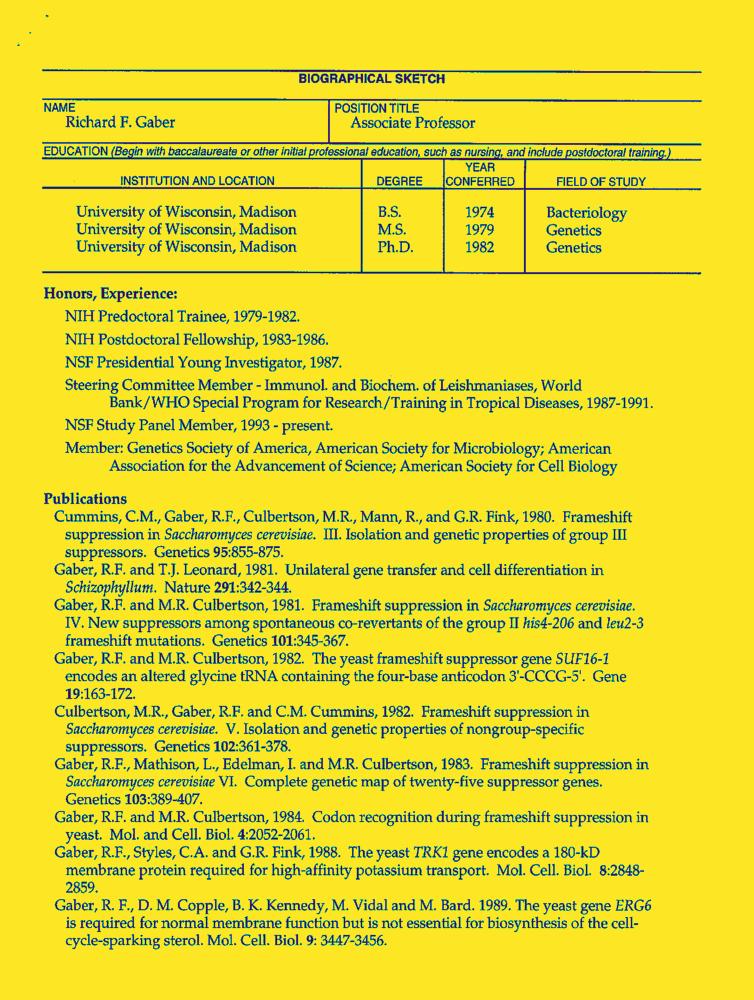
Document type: Resume-Doc